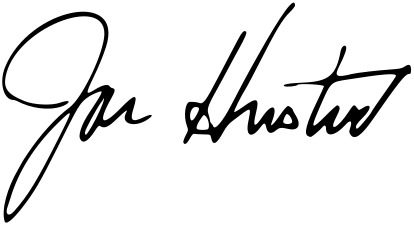
Signature of: jon husted